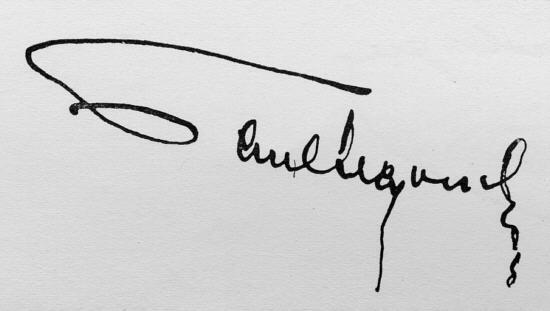
Signature of: paul segond